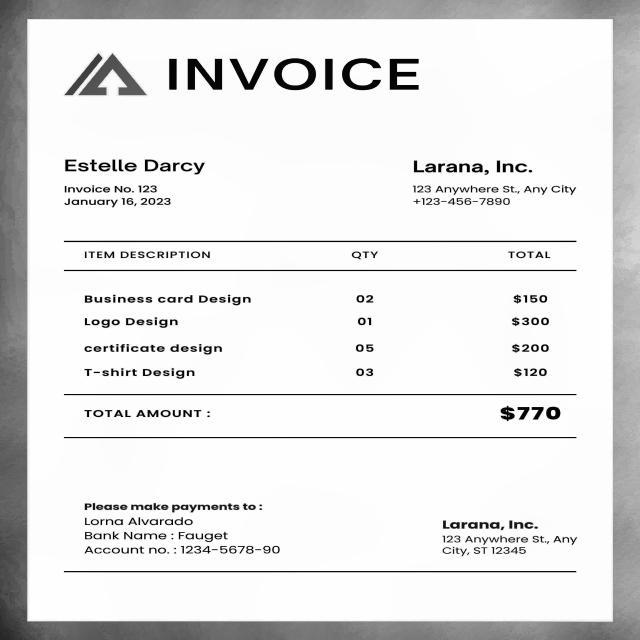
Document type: Invoice